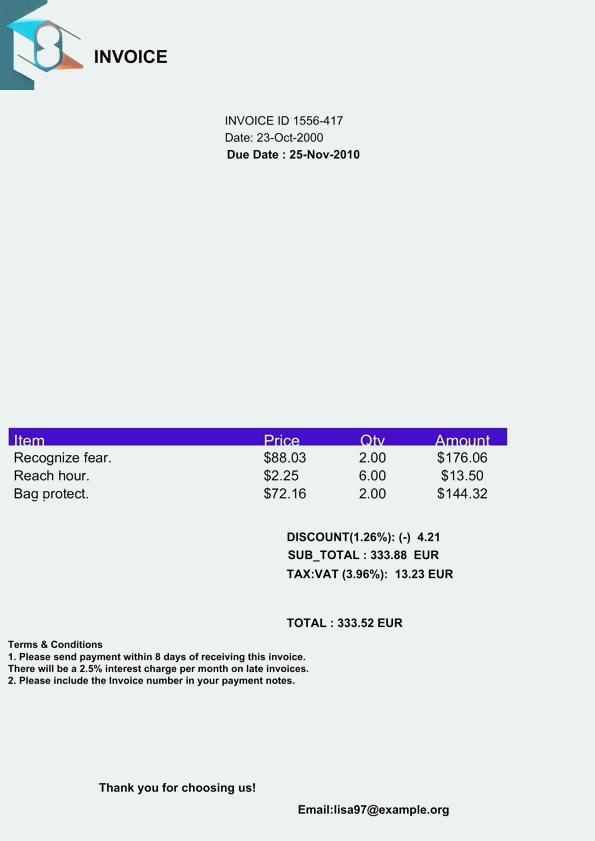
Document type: Invoice